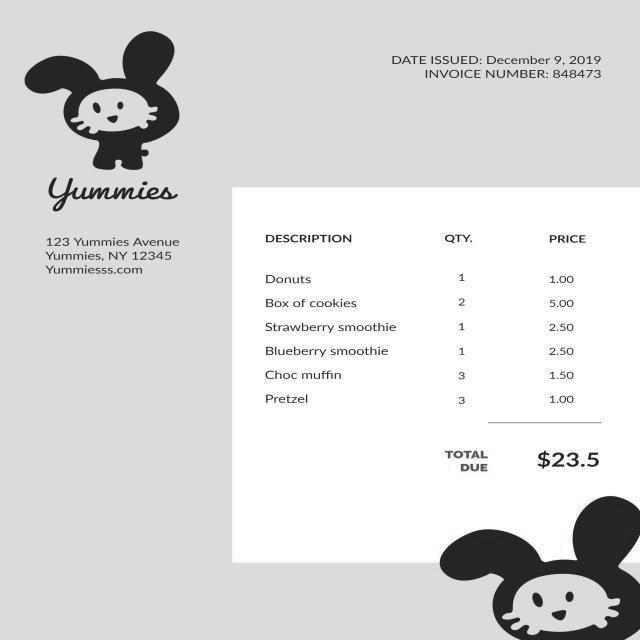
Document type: Invoice